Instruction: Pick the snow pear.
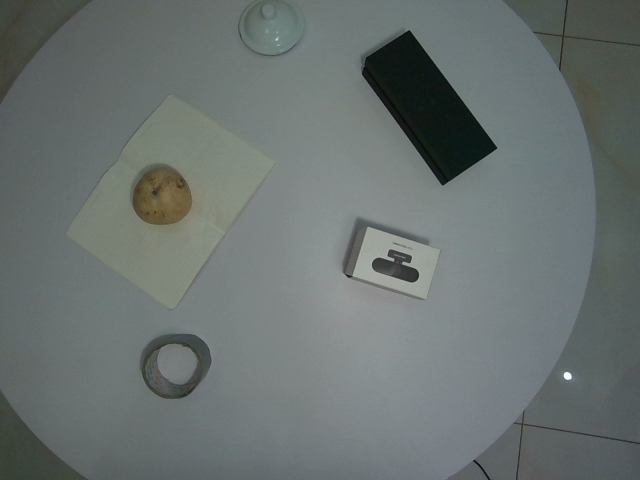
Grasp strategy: vertical